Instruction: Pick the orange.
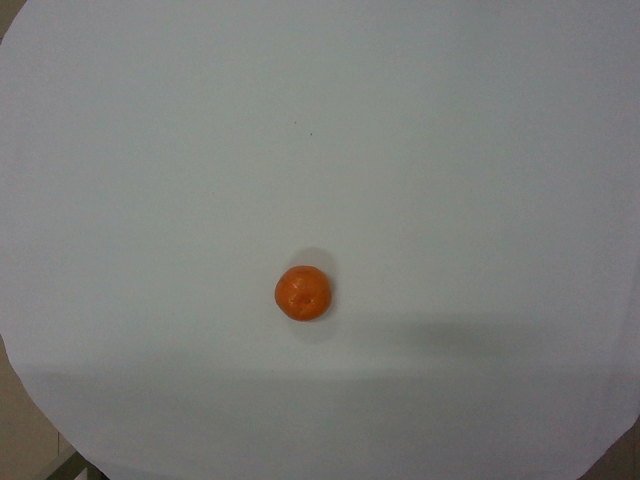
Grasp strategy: vertical